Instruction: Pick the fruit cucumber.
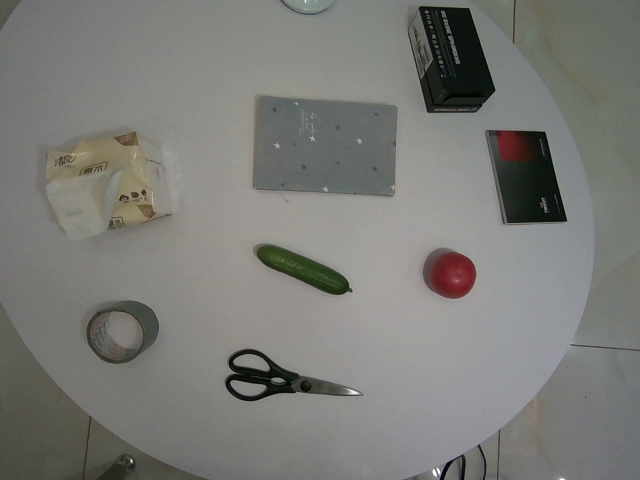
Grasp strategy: vertical